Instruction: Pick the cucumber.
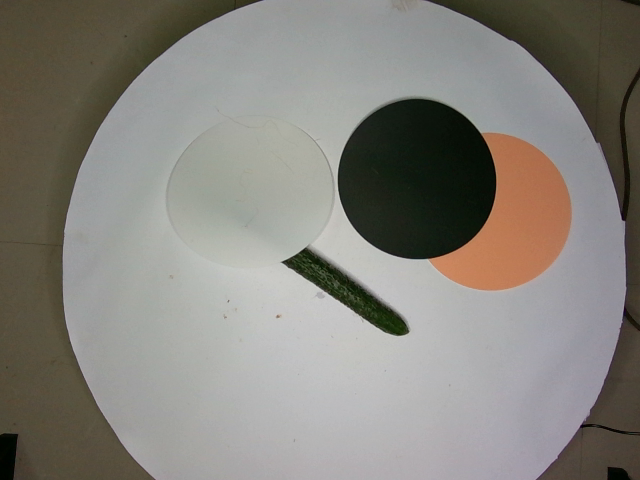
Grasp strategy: vertical